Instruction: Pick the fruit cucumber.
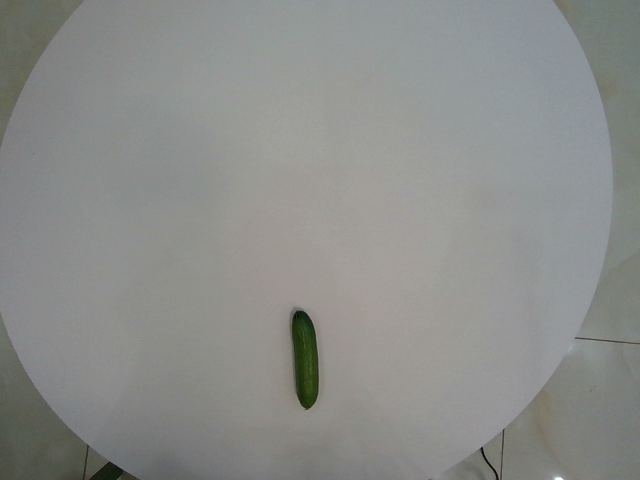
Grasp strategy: vertical